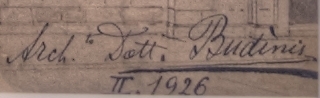
Signature of: cornelio budinis